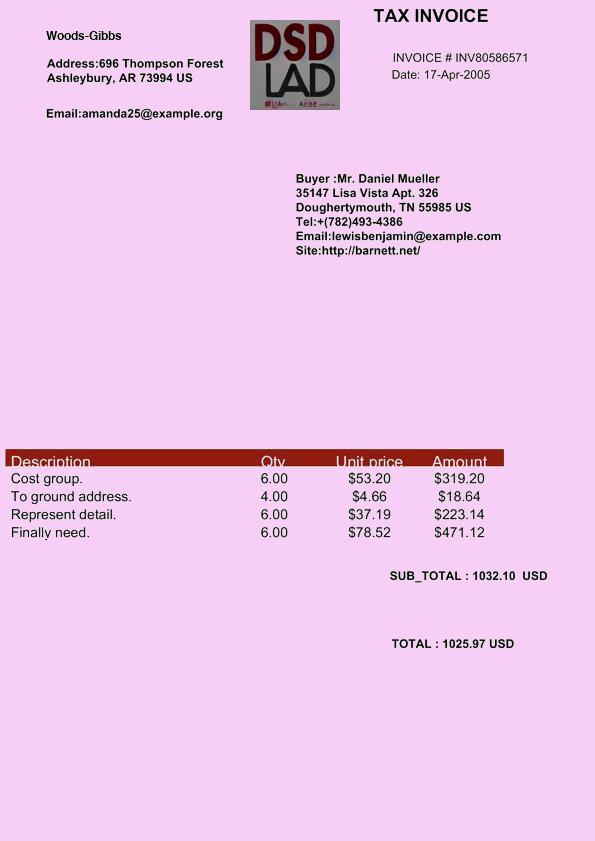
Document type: Invoice